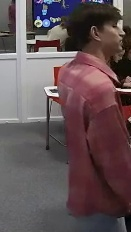
Транскрипция: Важности подлежащие. Глобал to be. Основной глобал verbal ver с именовым окончанием. И само что надеется.
Категория: Педагогические действия
Подкатегория: Делает пояснение/объяснение
Описание действия: Ученики выполняют задание в группах, учитель напомнил о правильном построении конструкции.
Контекст и комментарии: 1. Контекст ДО: ученики разделились на группы для выполнения задания. 2. Реакция ПОСЛЕ: ученики услышали еще раз как правильно построить конструкцию, что помогло им в корректном выполнении задания. 3. Педагогический смысл: действие было эффективно, так как педагог использует точечное напоминание — форму гибкого сопровождения, соответствующую зоне ближайшего развития. Вместо повторного объяснения — краткий, целевой акцент на ключевом элементе.